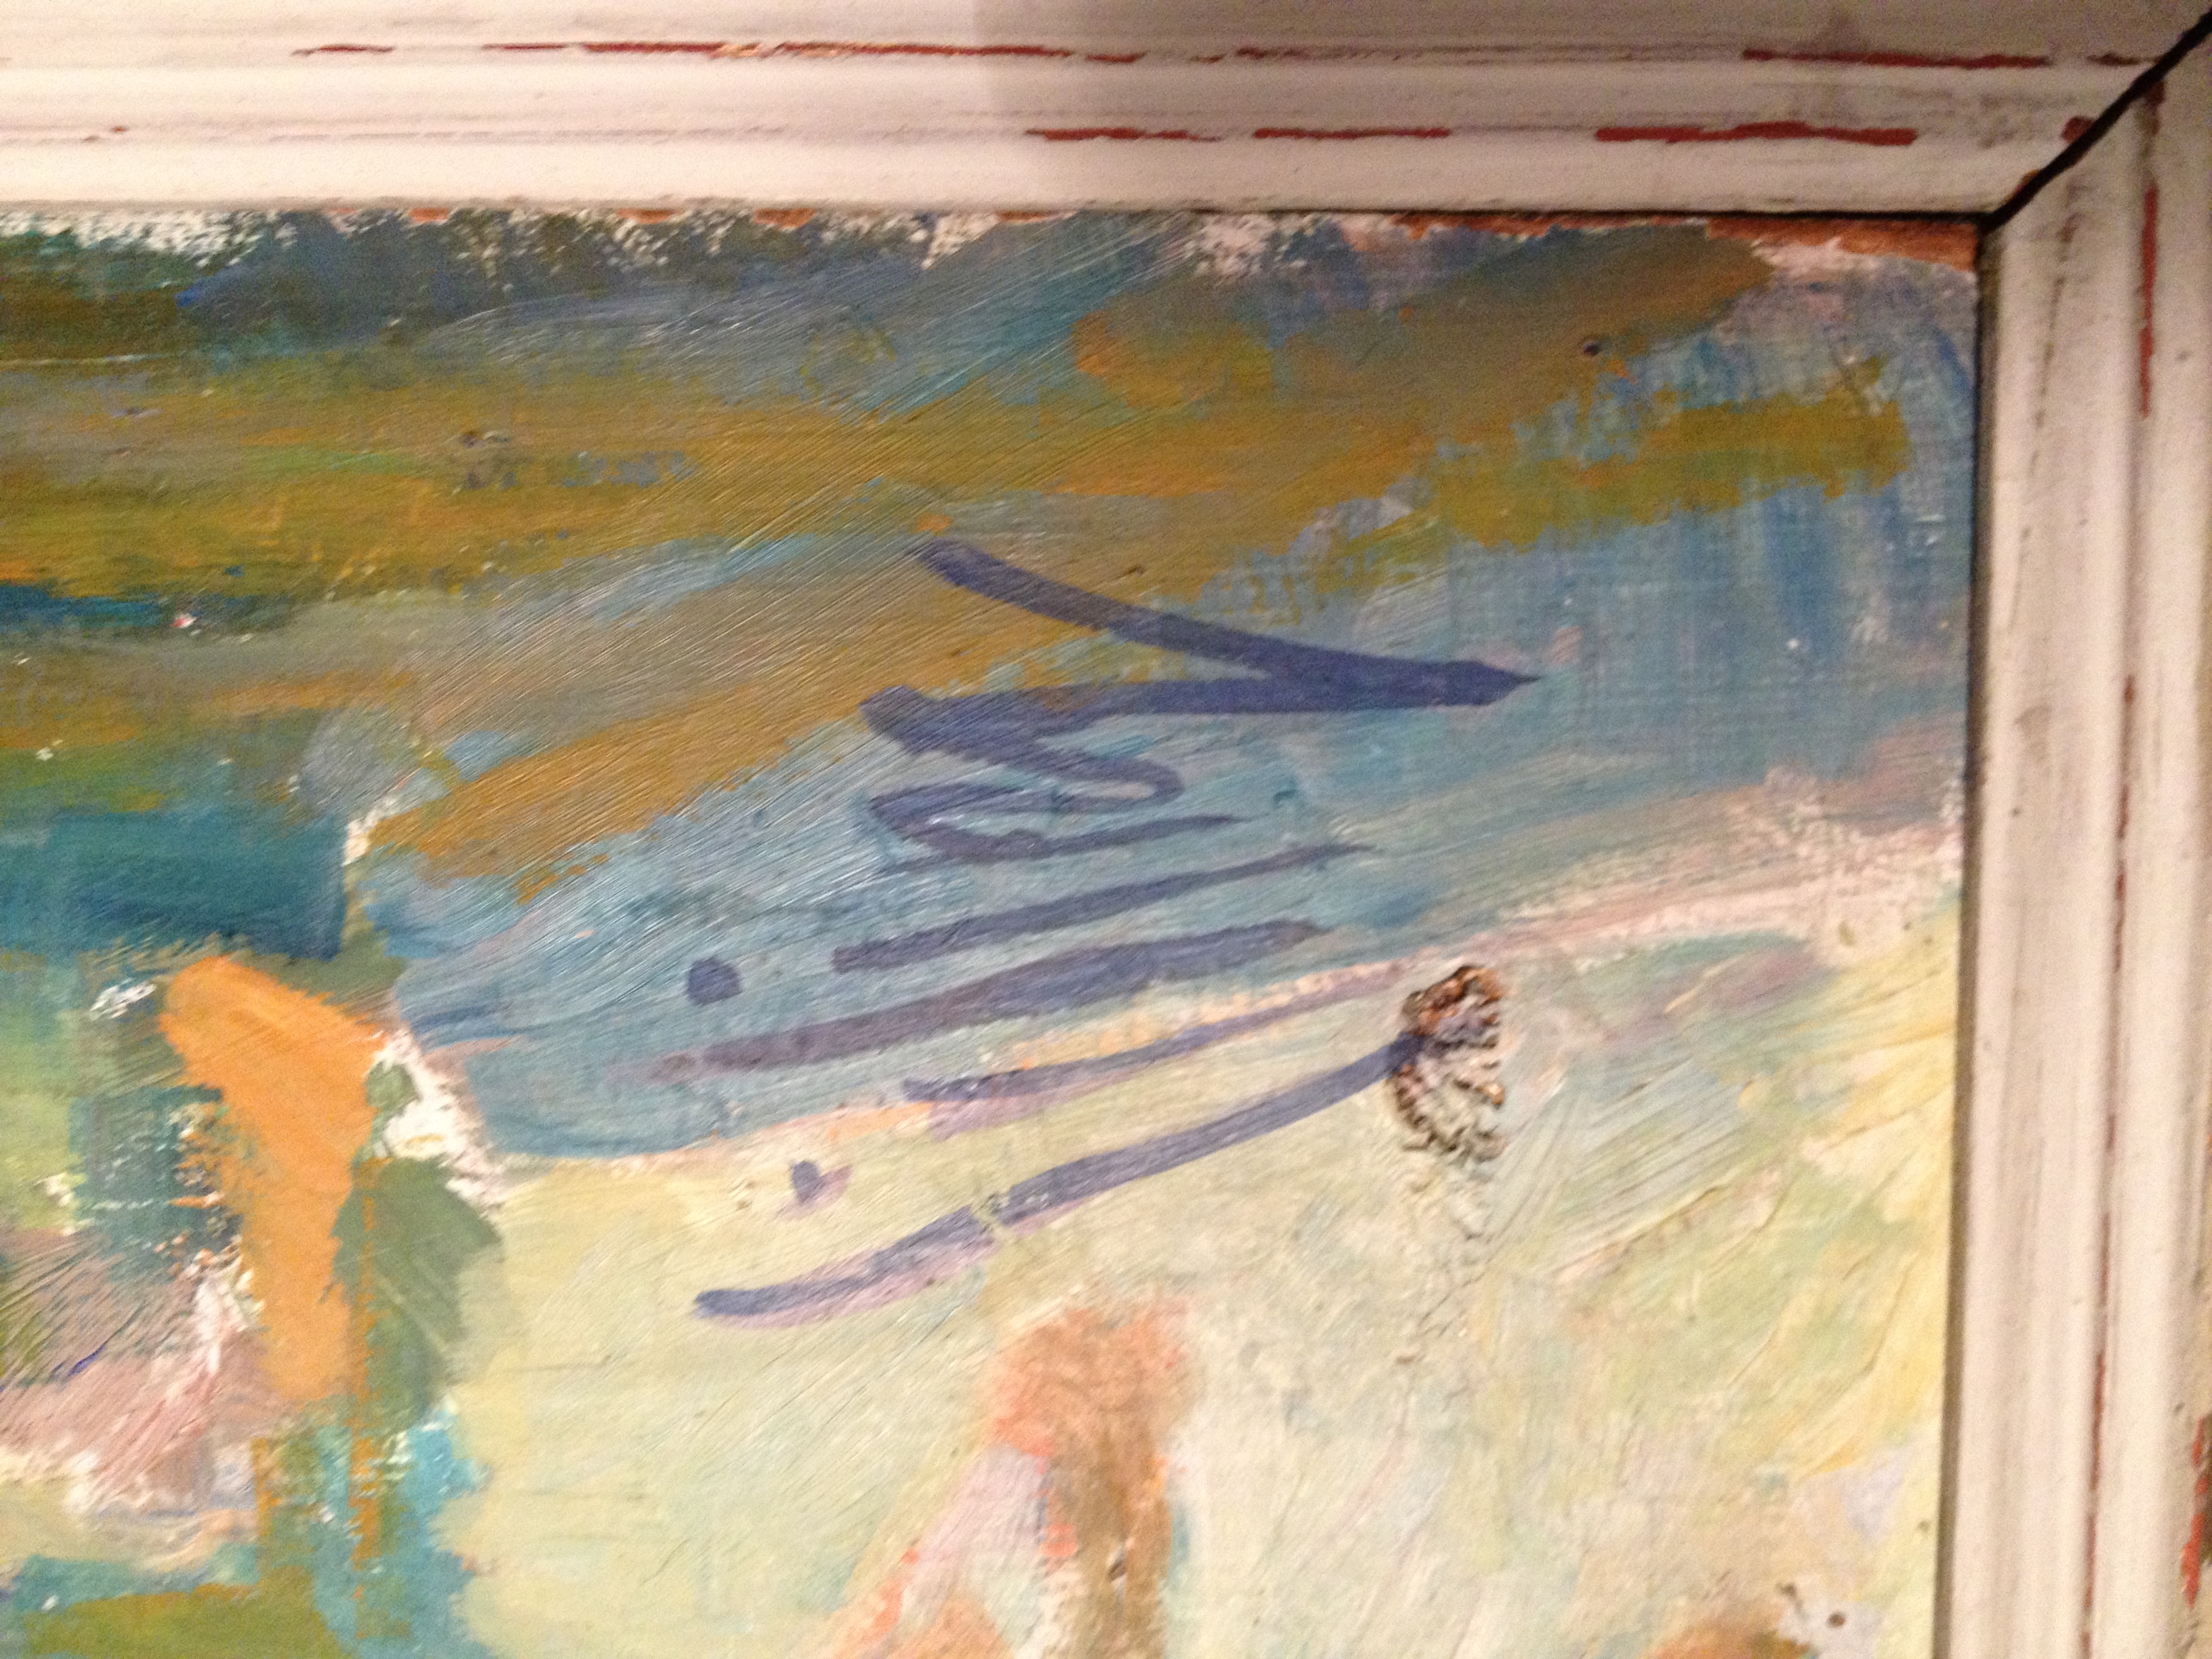
Signature of: liling nyström